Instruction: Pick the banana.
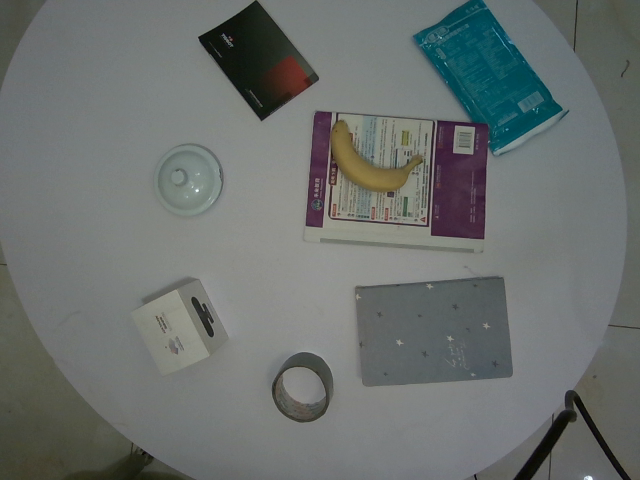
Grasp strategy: vertical